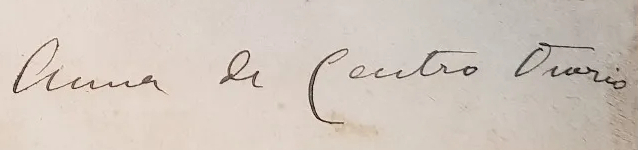
Signature of: ana de castro osório